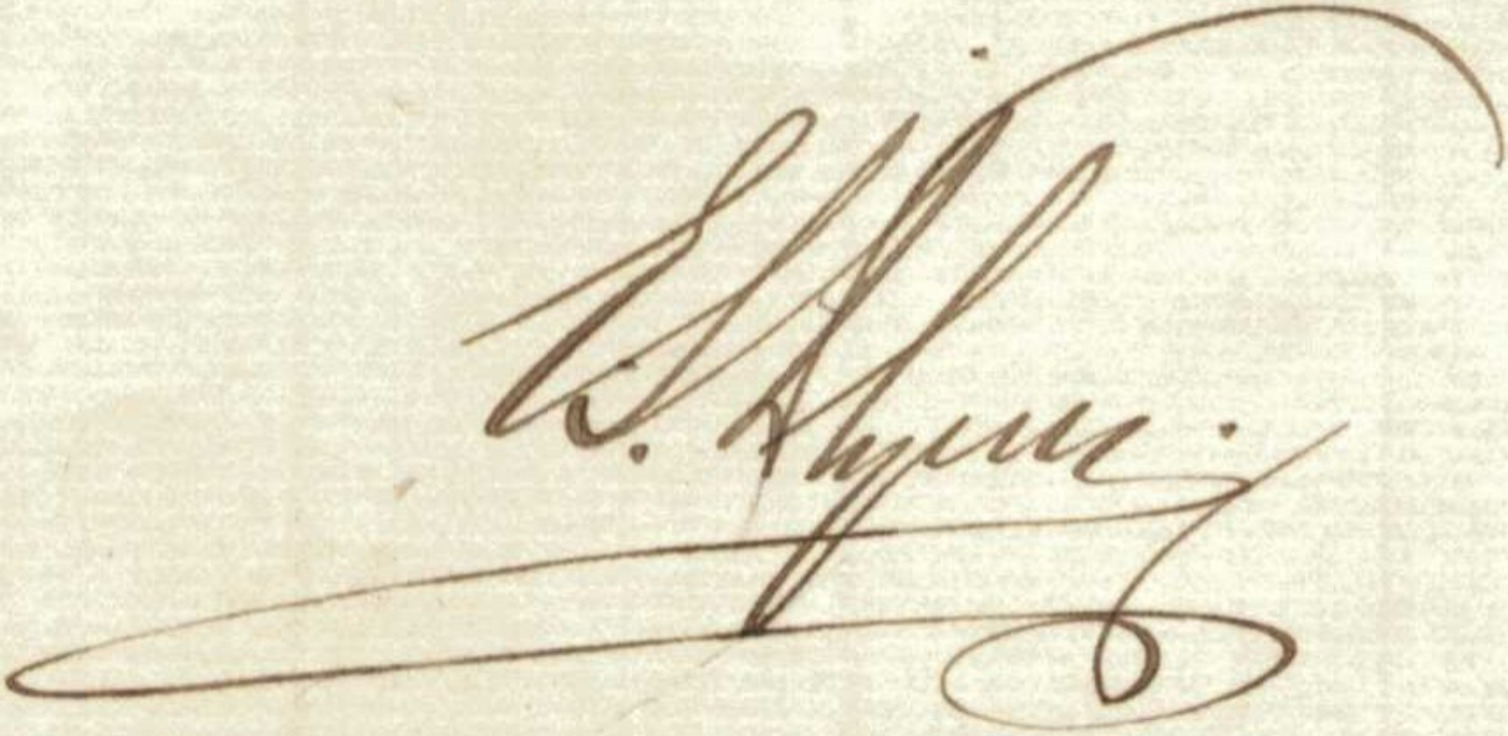
Signature of: edmund james flynn